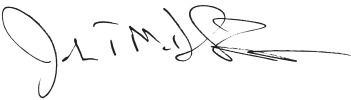
Signature of: john t mcdonald iii